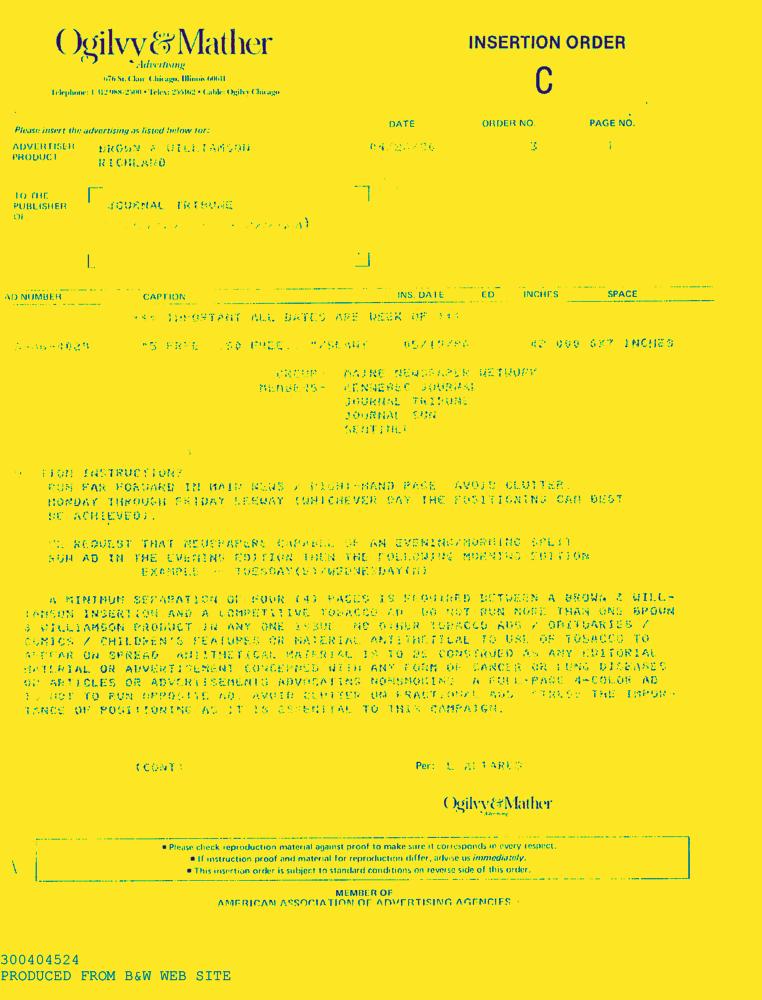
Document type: AD